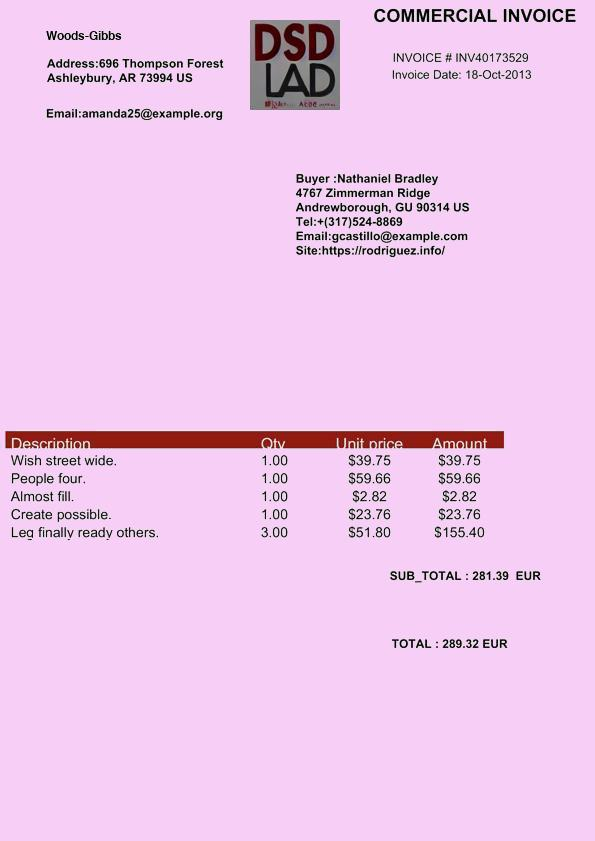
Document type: Invoice